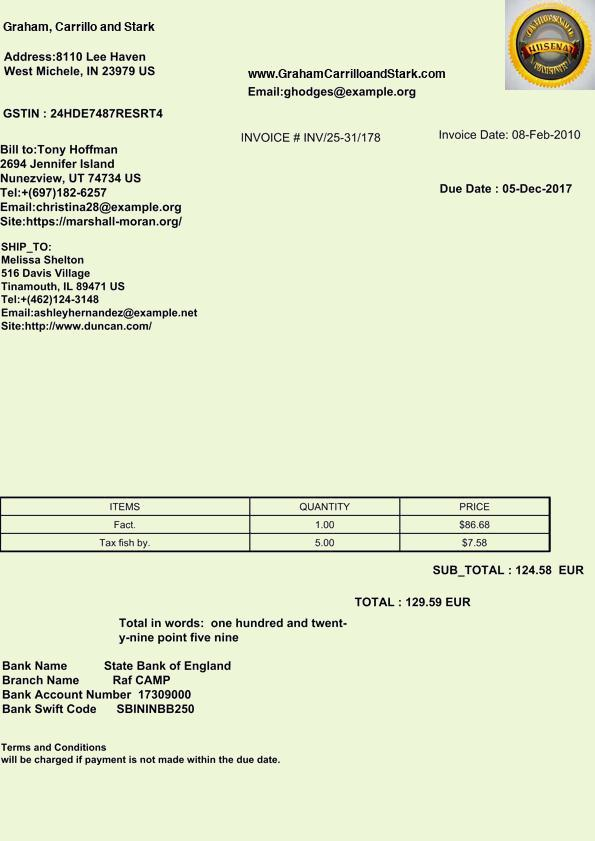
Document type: Invoice